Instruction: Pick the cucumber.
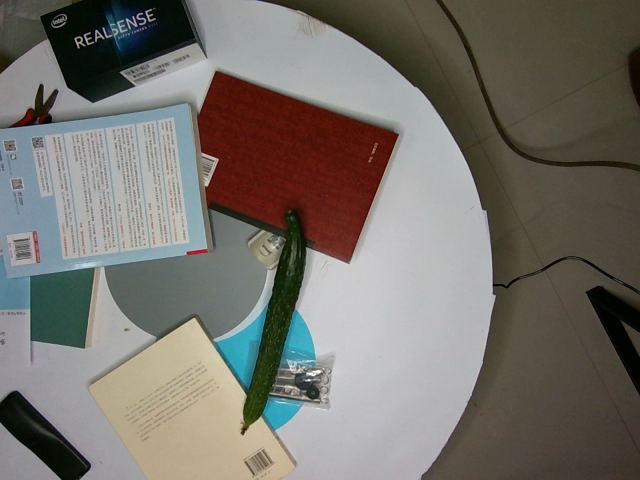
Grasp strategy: vertical